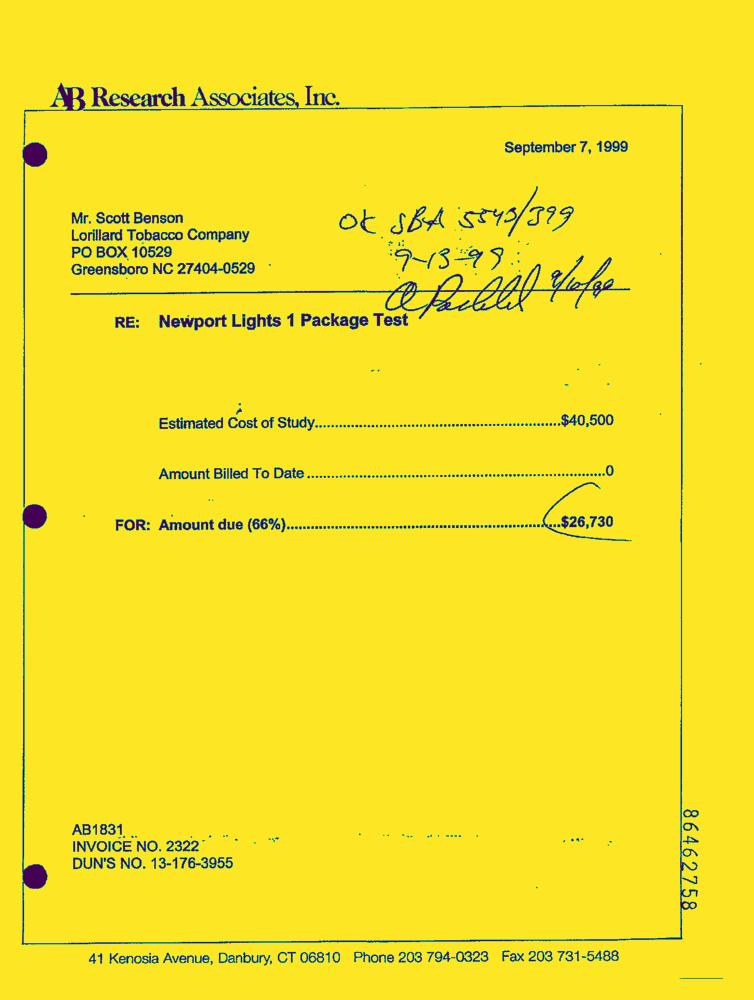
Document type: Invoice-Doc